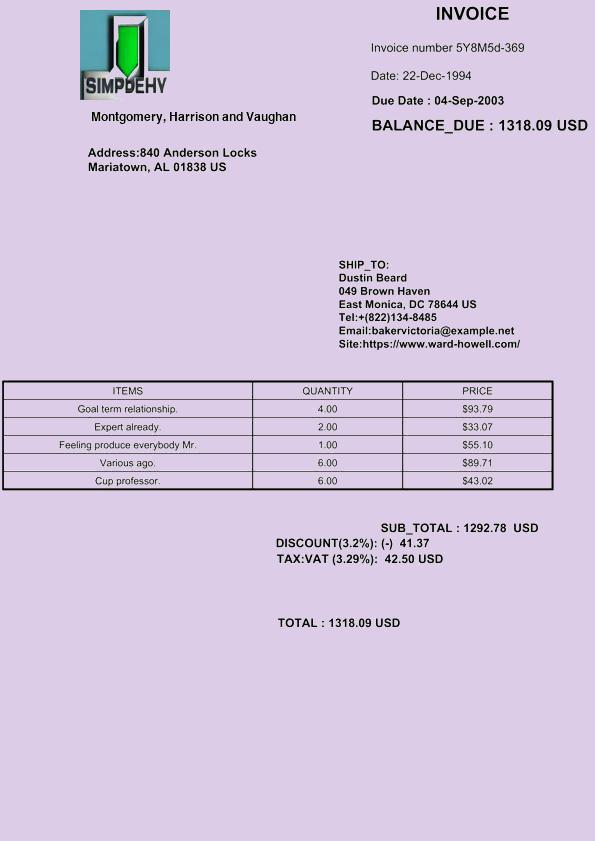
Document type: Invoice